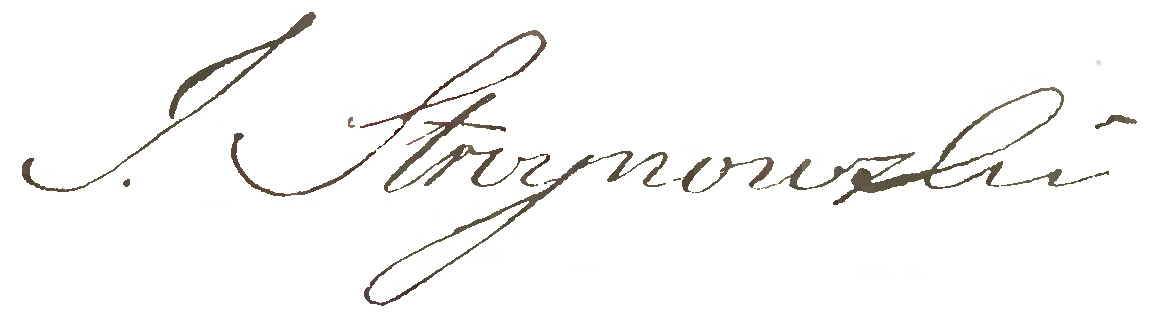
Signature of: hieronim stroynowski